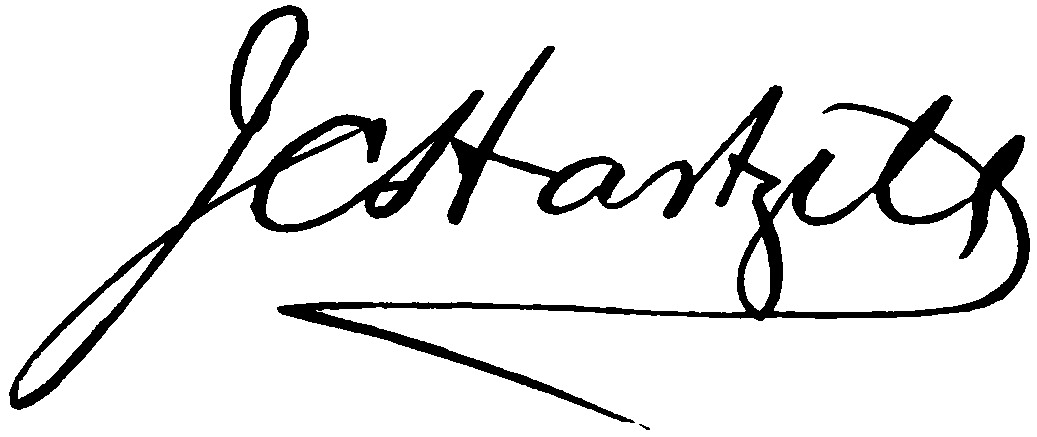
Signature of: joseph crane hartzell